Question: In what way does the history help explain the case?
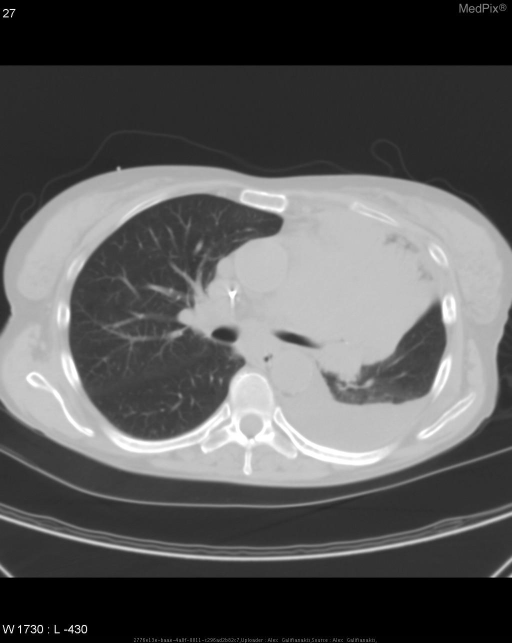
Answer: The patient's history of 60-year-old woman presents with chest pain and shortness of breath. is key in understanding the case.